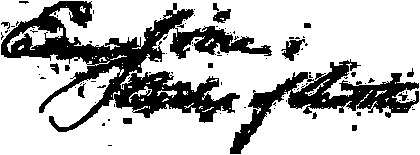
Signature of: edward john o dea